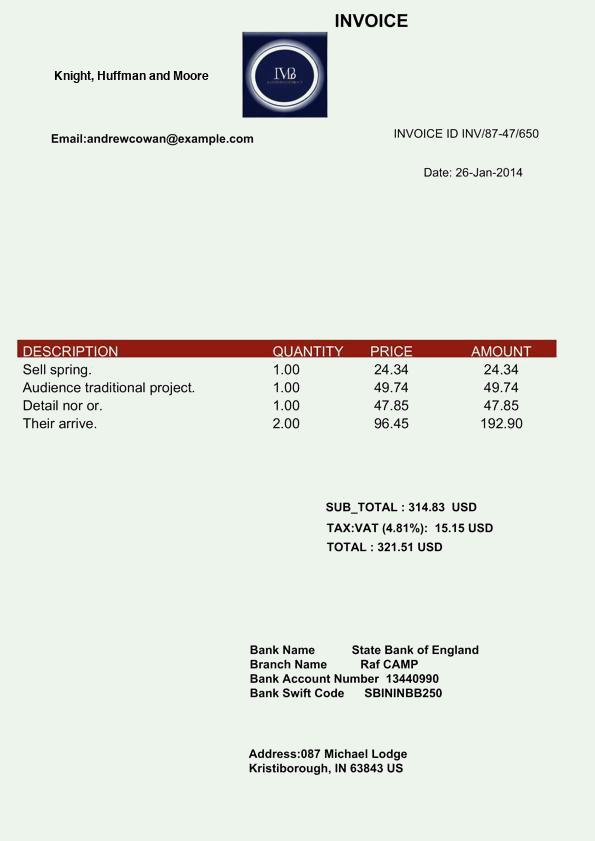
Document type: Invoice